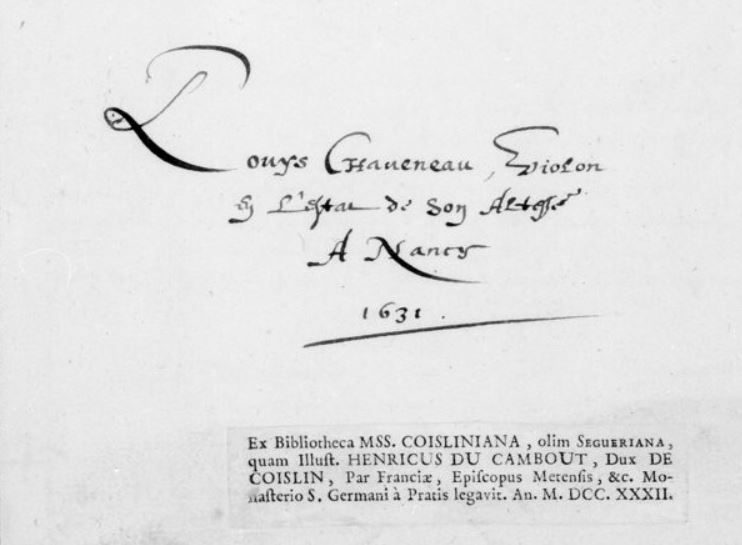
Signature of: louis chaveneau